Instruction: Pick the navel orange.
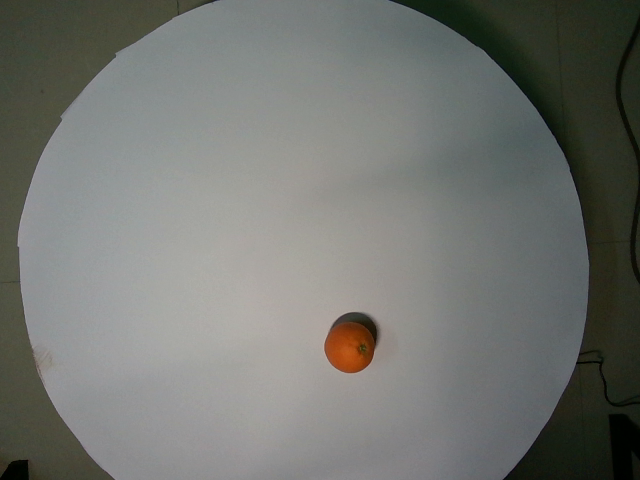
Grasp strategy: vertical